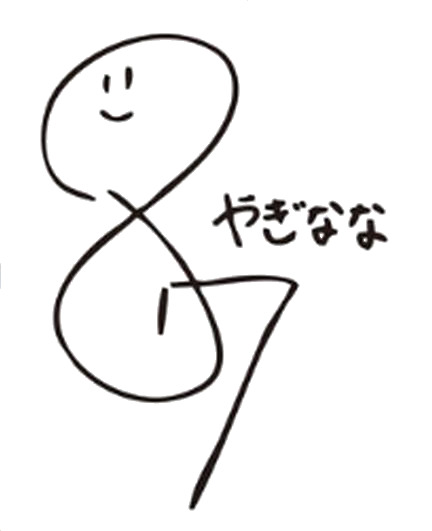
Signature of: nana yagi